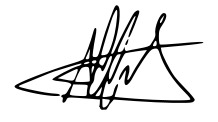
Signature of: alexis tsipras